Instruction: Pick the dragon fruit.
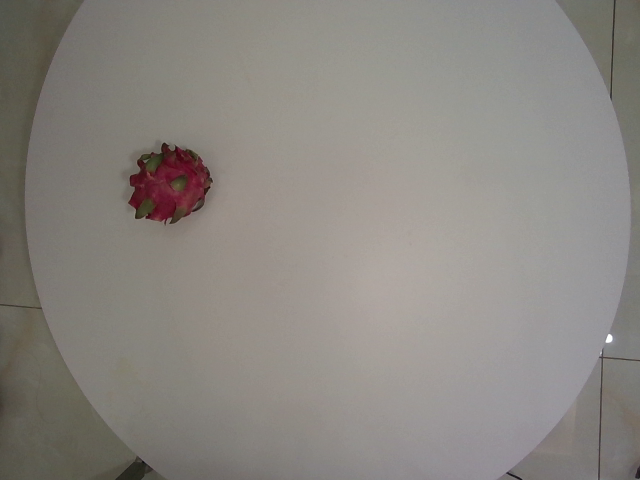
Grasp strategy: vertical